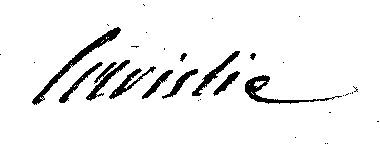
Signature of: auguste caristie